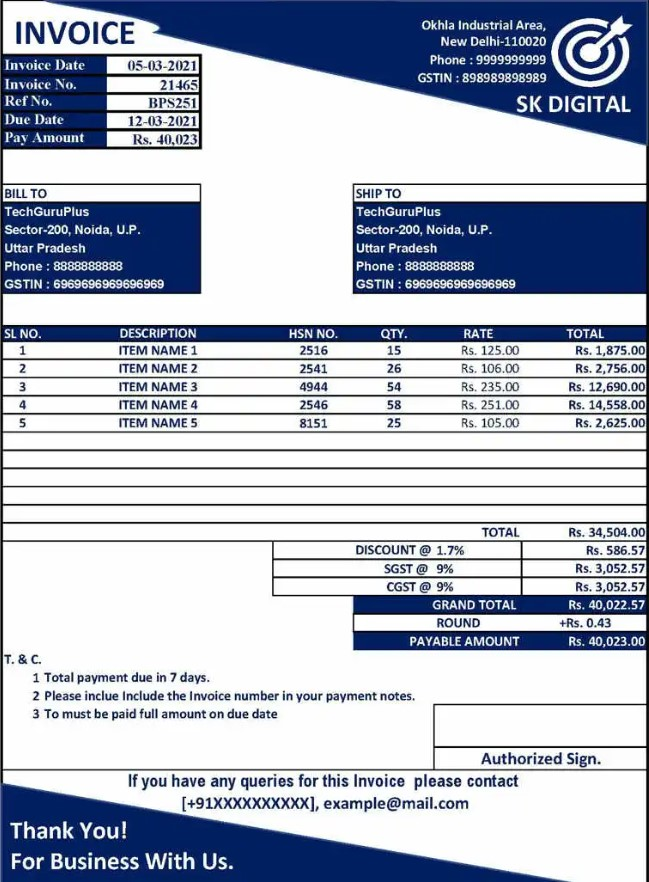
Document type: Invoice